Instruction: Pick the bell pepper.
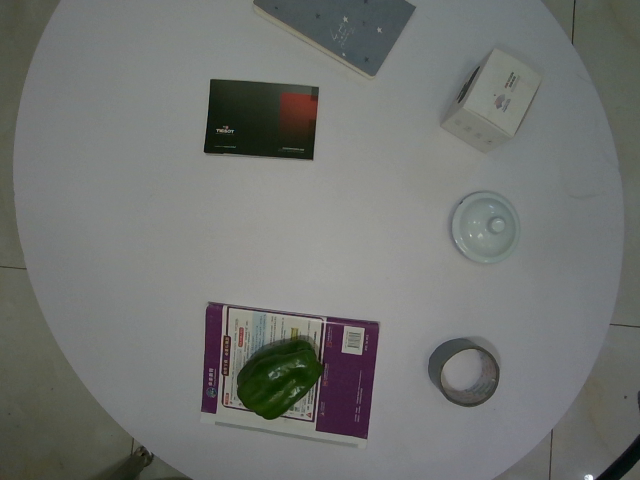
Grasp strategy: vertical